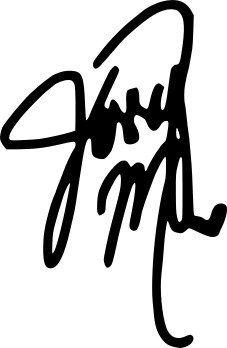
Signature of: jessy mendiola